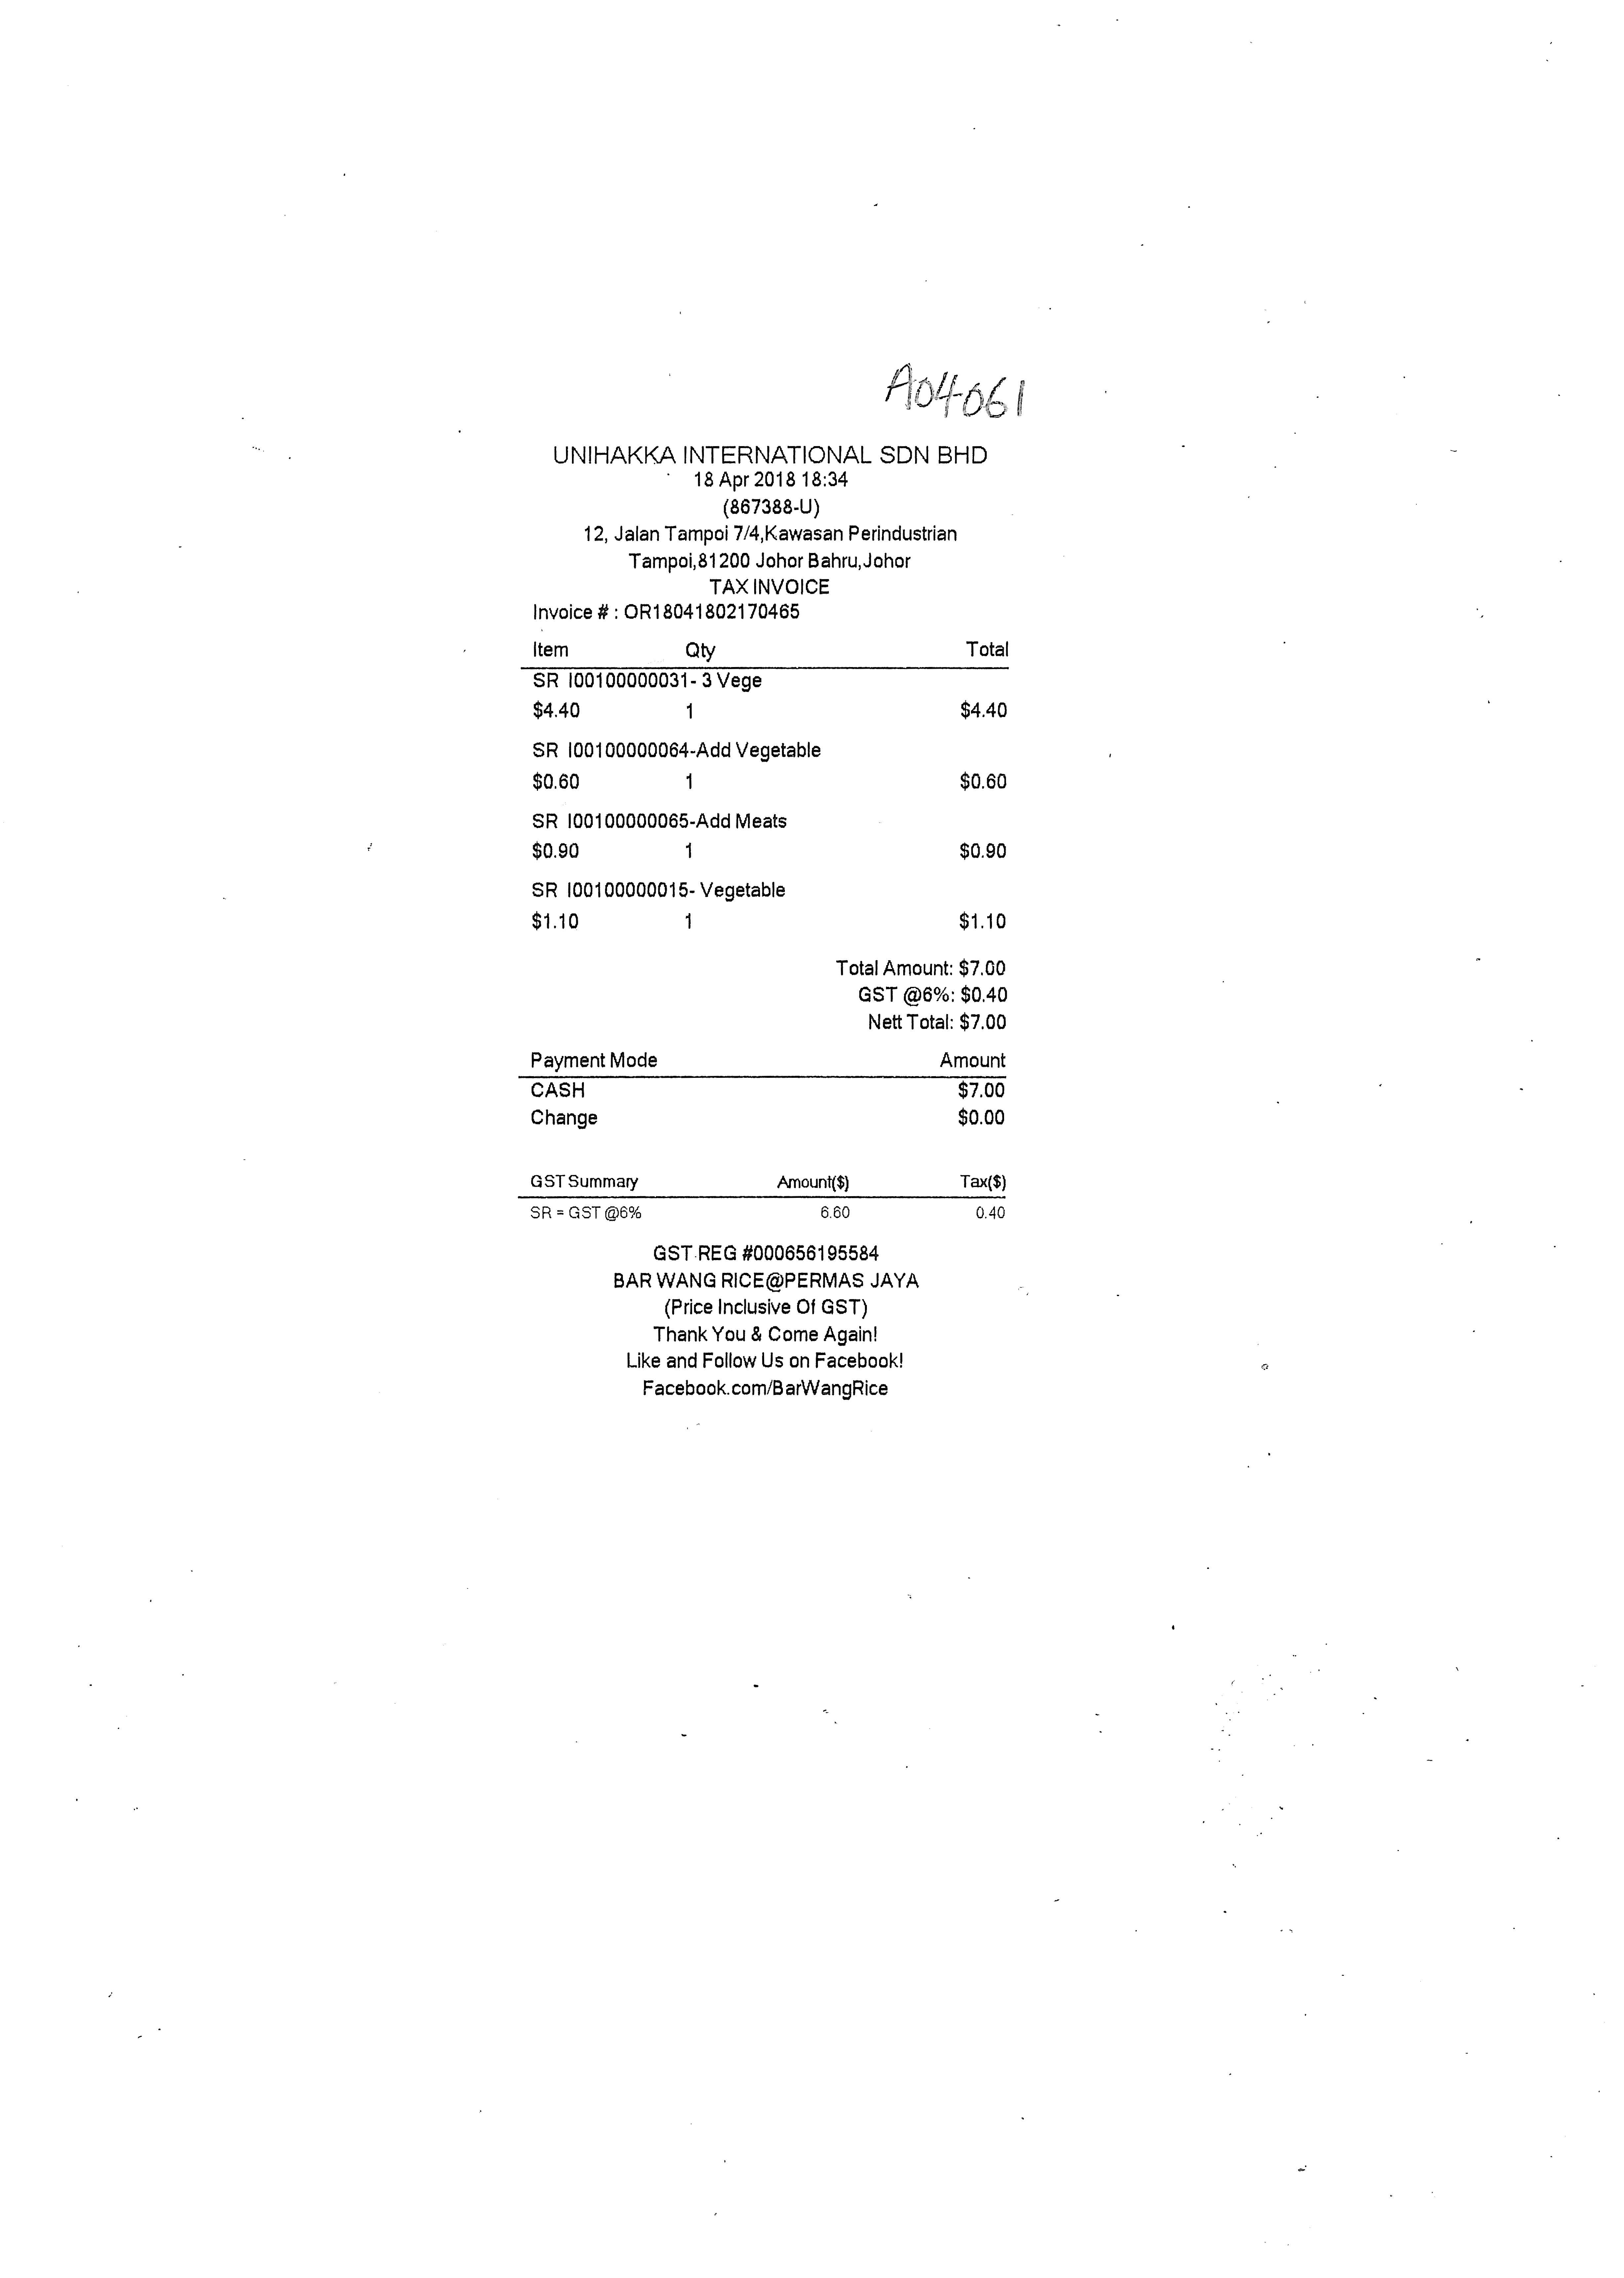
UNIHAKKA INTERNATIONAL SDN BHD
18 APR 2018 18:34
(867388-U)
12, JALAN TAMPOI 7/4,KAWASAN PERINDUSTRIAN
TAMPOI,81200 JOHOR BAHRU,JOHOR
TAXINVOICE
INVOICE # : OR18041802170465
ITEM
QTY
TOTAL
SR I00100000031- 3 VEGE
$4.40
1
$4.40
SR I00100000064-ADD VEGETABLE
$0.60
1
$0.60
SR I00100000065-ADD MEATS
$0.90
1
$0.90
SR I00100000015- VEGETABLE
$1.10
1
$1.10
TOTAL AMOUNT: $7.00
GST @6%: $0.40
NETT TOTAL: $7.00
PAYMENT MODE
AMOUNT
CASH
$7.00
CHANGE
$0.00
GST SUMMARY
AMOUNT($)
TAX($)
SR = GST @6%
6.60
0.40
GST REG #000656195584
BAR WANG RICE@PERMAS JAYA
(PRICE INCLUSIVE OF GST)
THANK YOU & COME AGAIN!
LIKE AND FOLLOW US ON FACEBOOK!
FACEBOOK.COM/BARWANGRICE